Question: By what date must an appeal be filed according to the document?
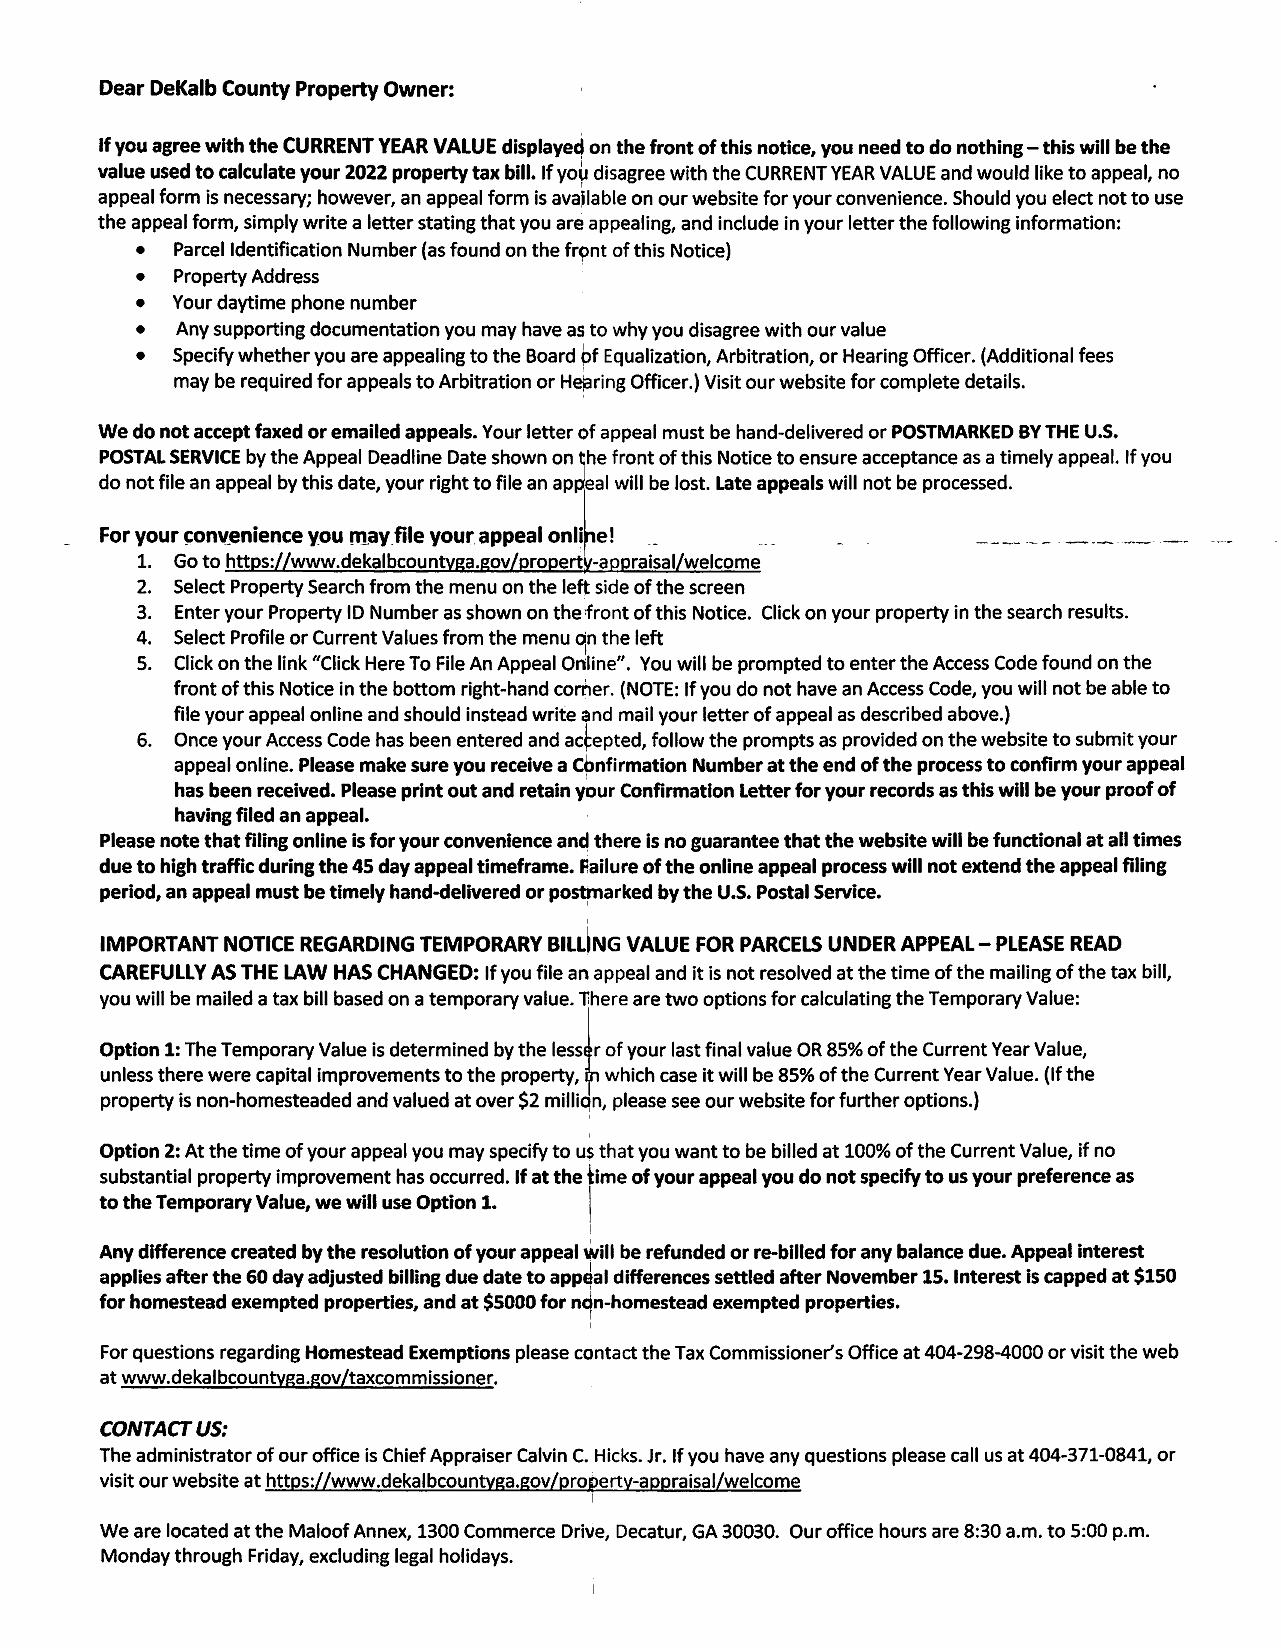
Answer: "shown on the front of this Notice"